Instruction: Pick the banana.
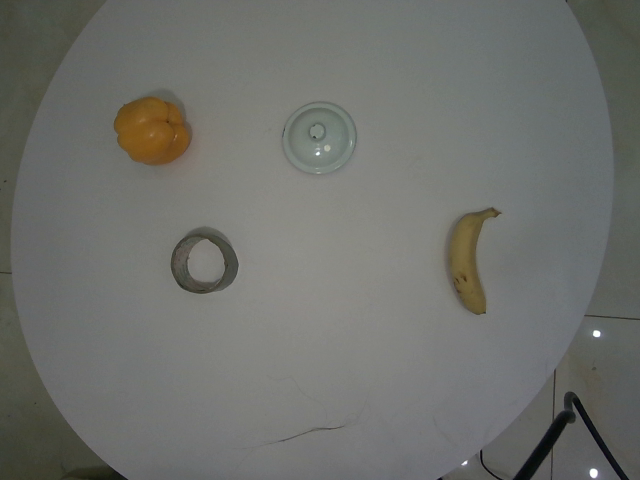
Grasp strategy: vertical